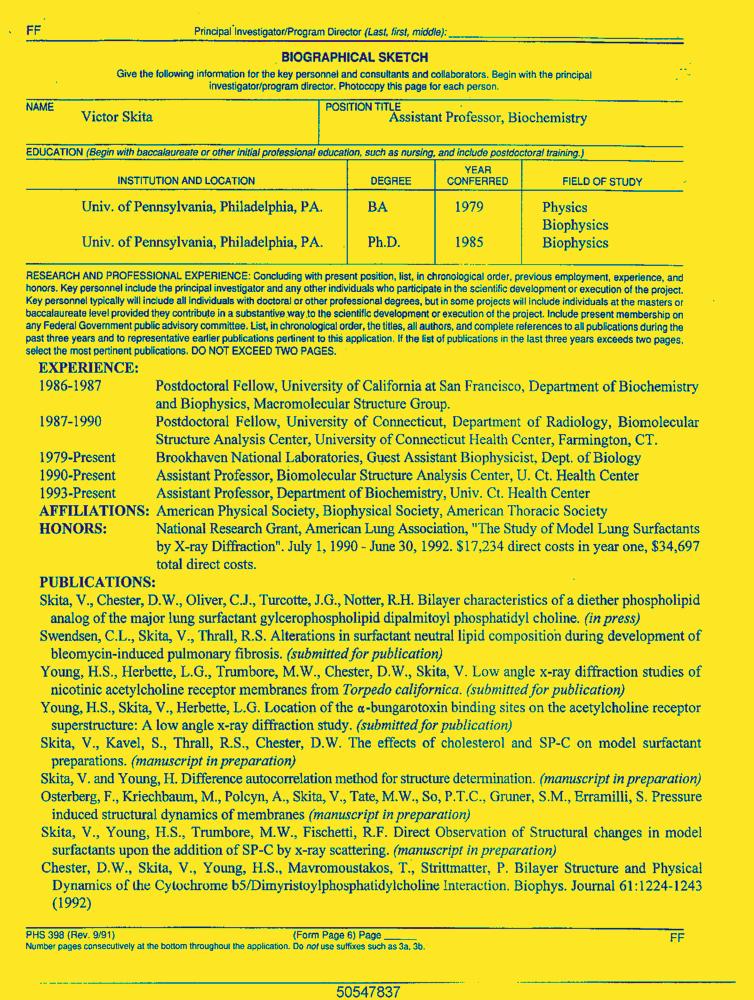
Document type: Resume-Doc